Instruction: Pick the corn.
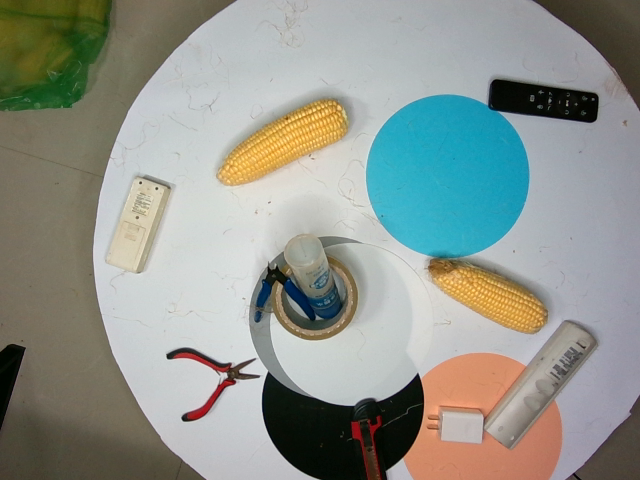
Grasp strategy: vertical